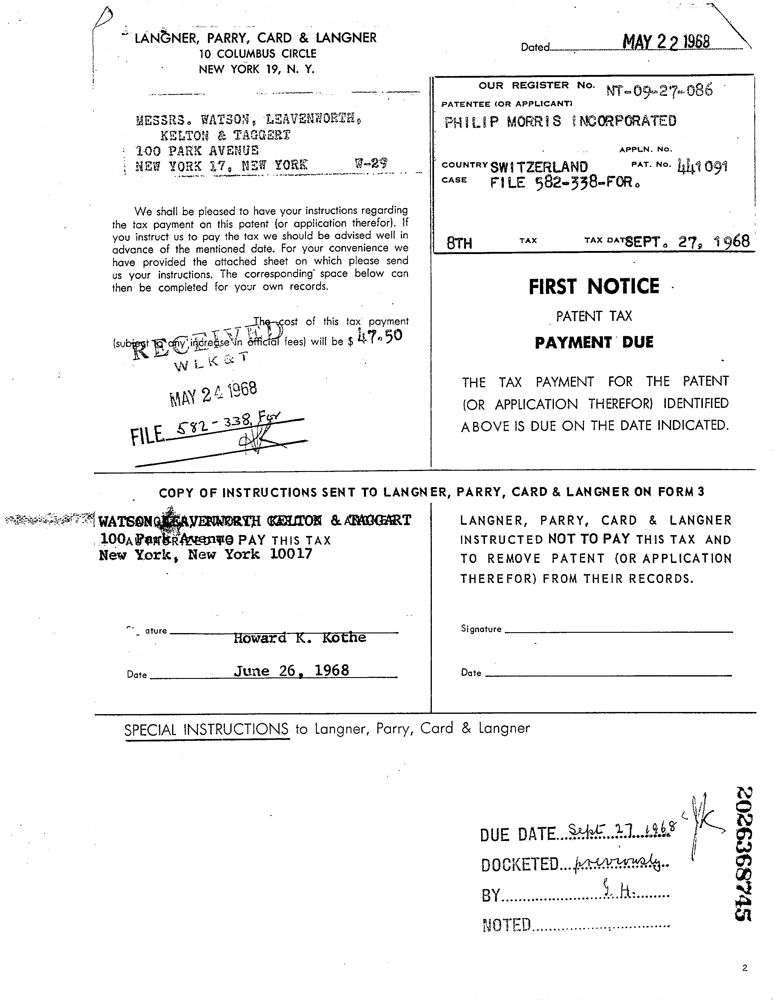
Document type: Invoice